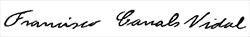
Signature of: francisco canals vidal